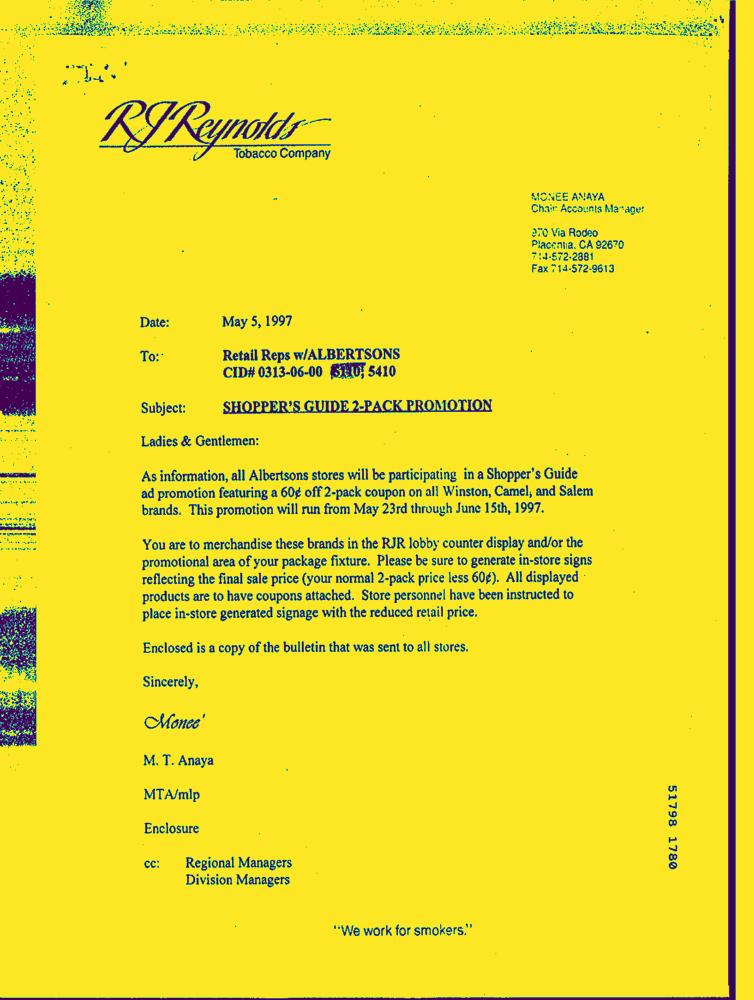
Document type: Letter-Doc